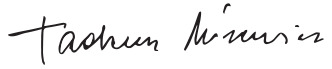
Signature of: tadeusz różewicz